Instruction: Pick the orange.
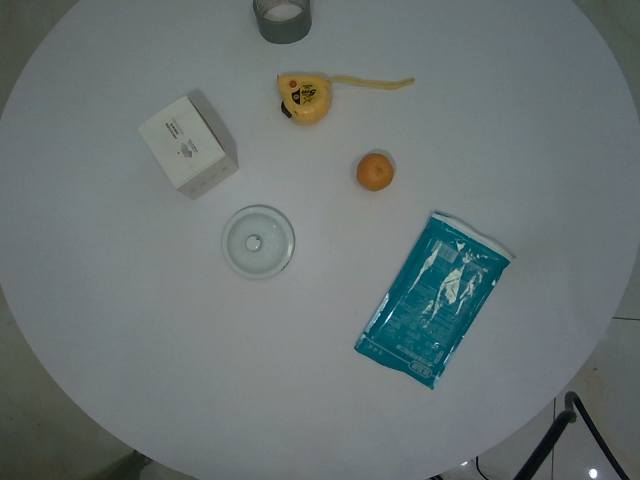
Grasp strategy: vertical